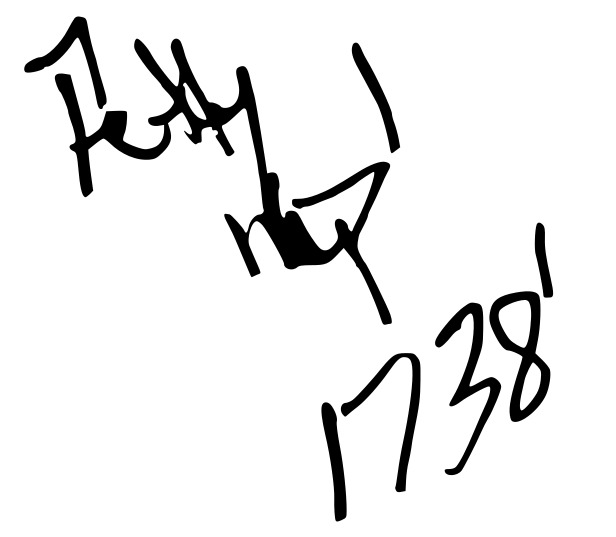
Signature of: fetty wap